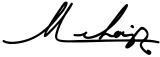
Signature of: michael i of romania